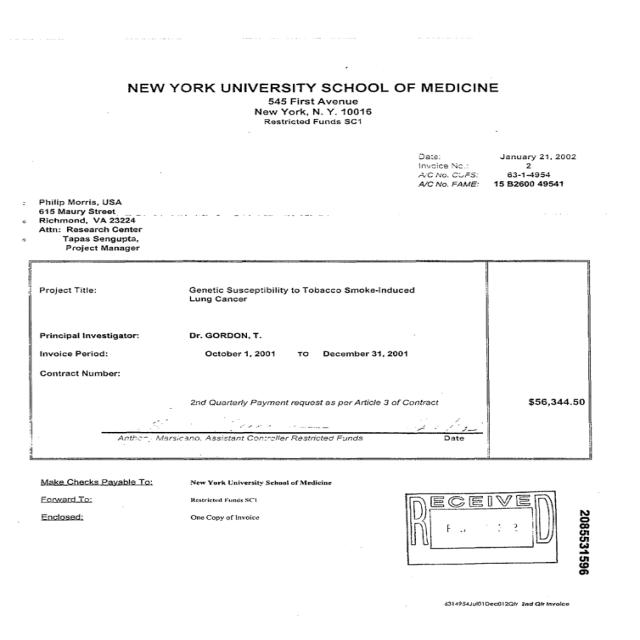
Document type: Invoice